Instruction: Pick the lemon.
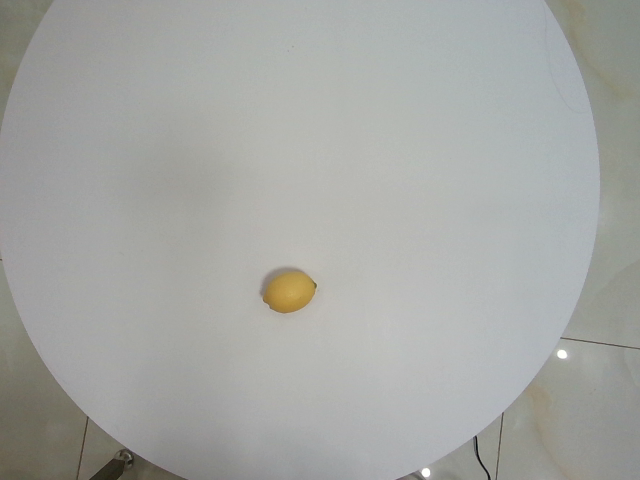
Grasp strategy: vertical